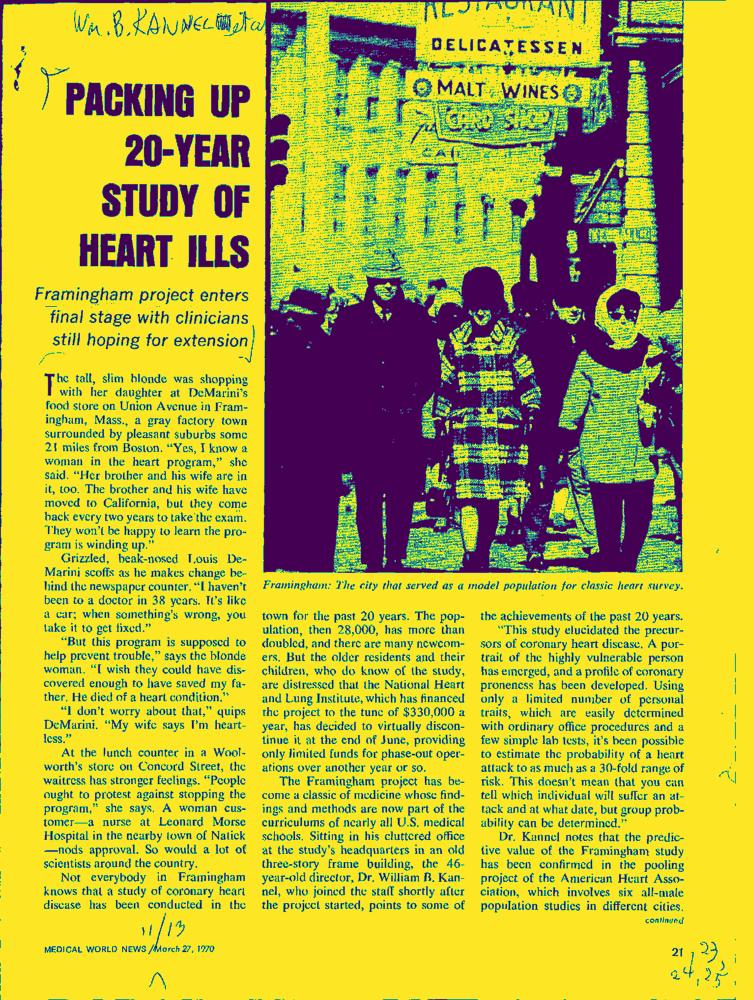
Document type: News-Article